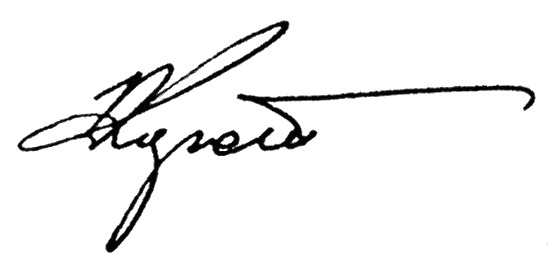
Signature of: anatoliy koroteyev